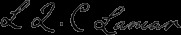
Signature of: lucius quintus cincinnatus lamar